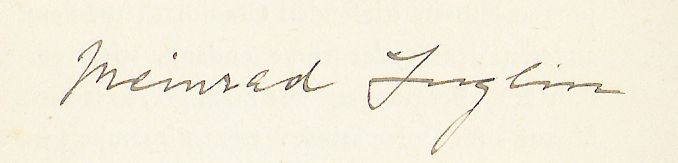
Signature of: meinrad inglin